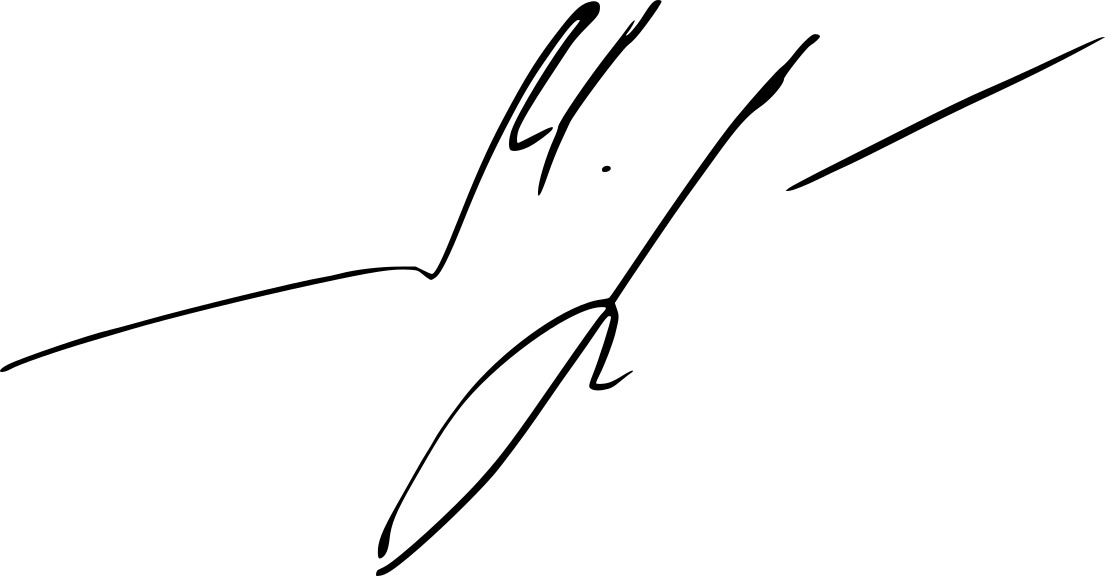
Signature of: maryna yahodynska